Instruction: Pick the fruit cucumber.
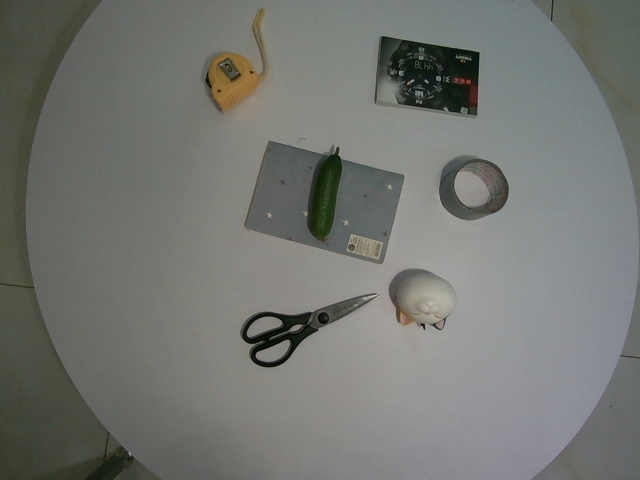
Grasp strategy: vertical